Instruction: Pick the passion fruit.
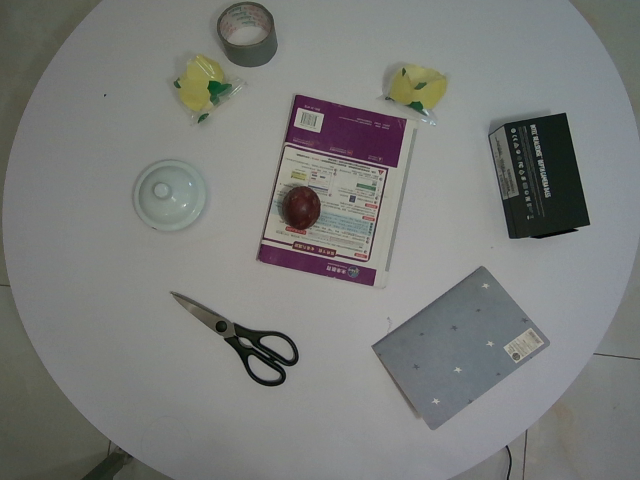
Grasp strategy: vertical